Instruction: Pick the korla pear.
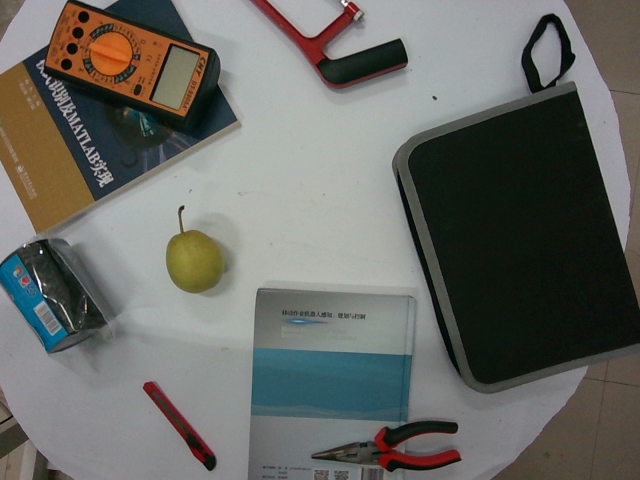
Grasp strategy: vertical